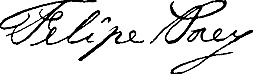
Signature of: felipe poey